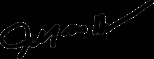
Signature of: jeff holy